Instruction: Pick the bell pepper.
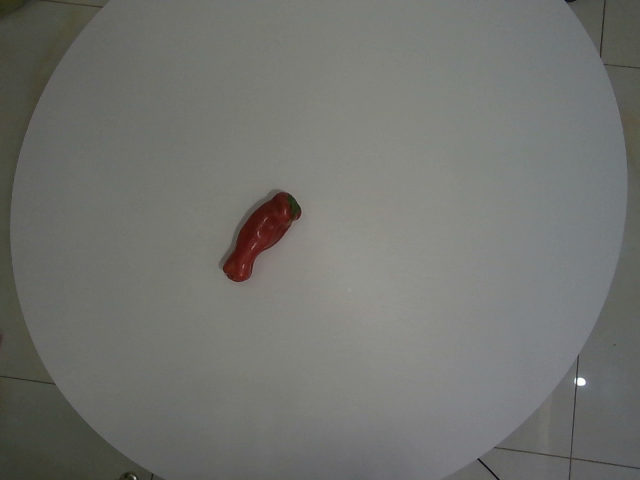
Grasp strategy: vertical